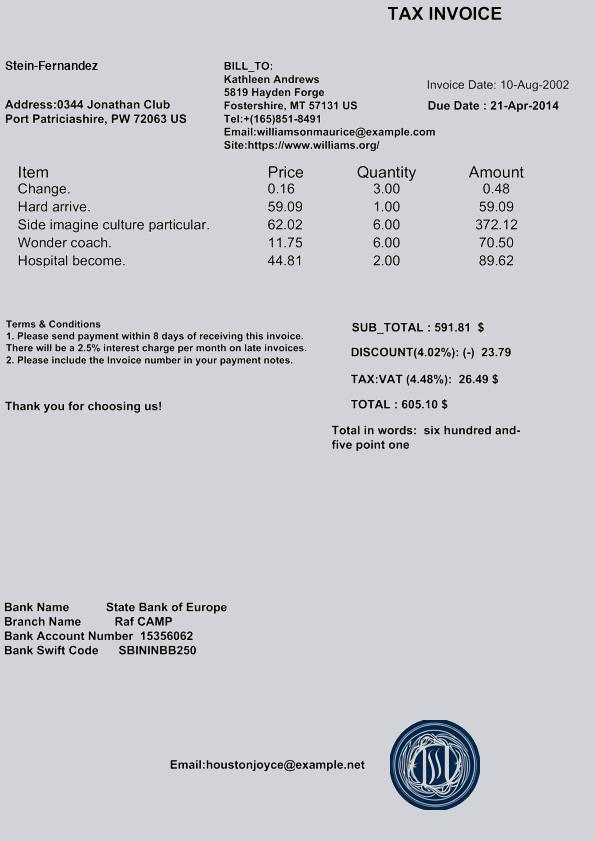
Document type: Invoice